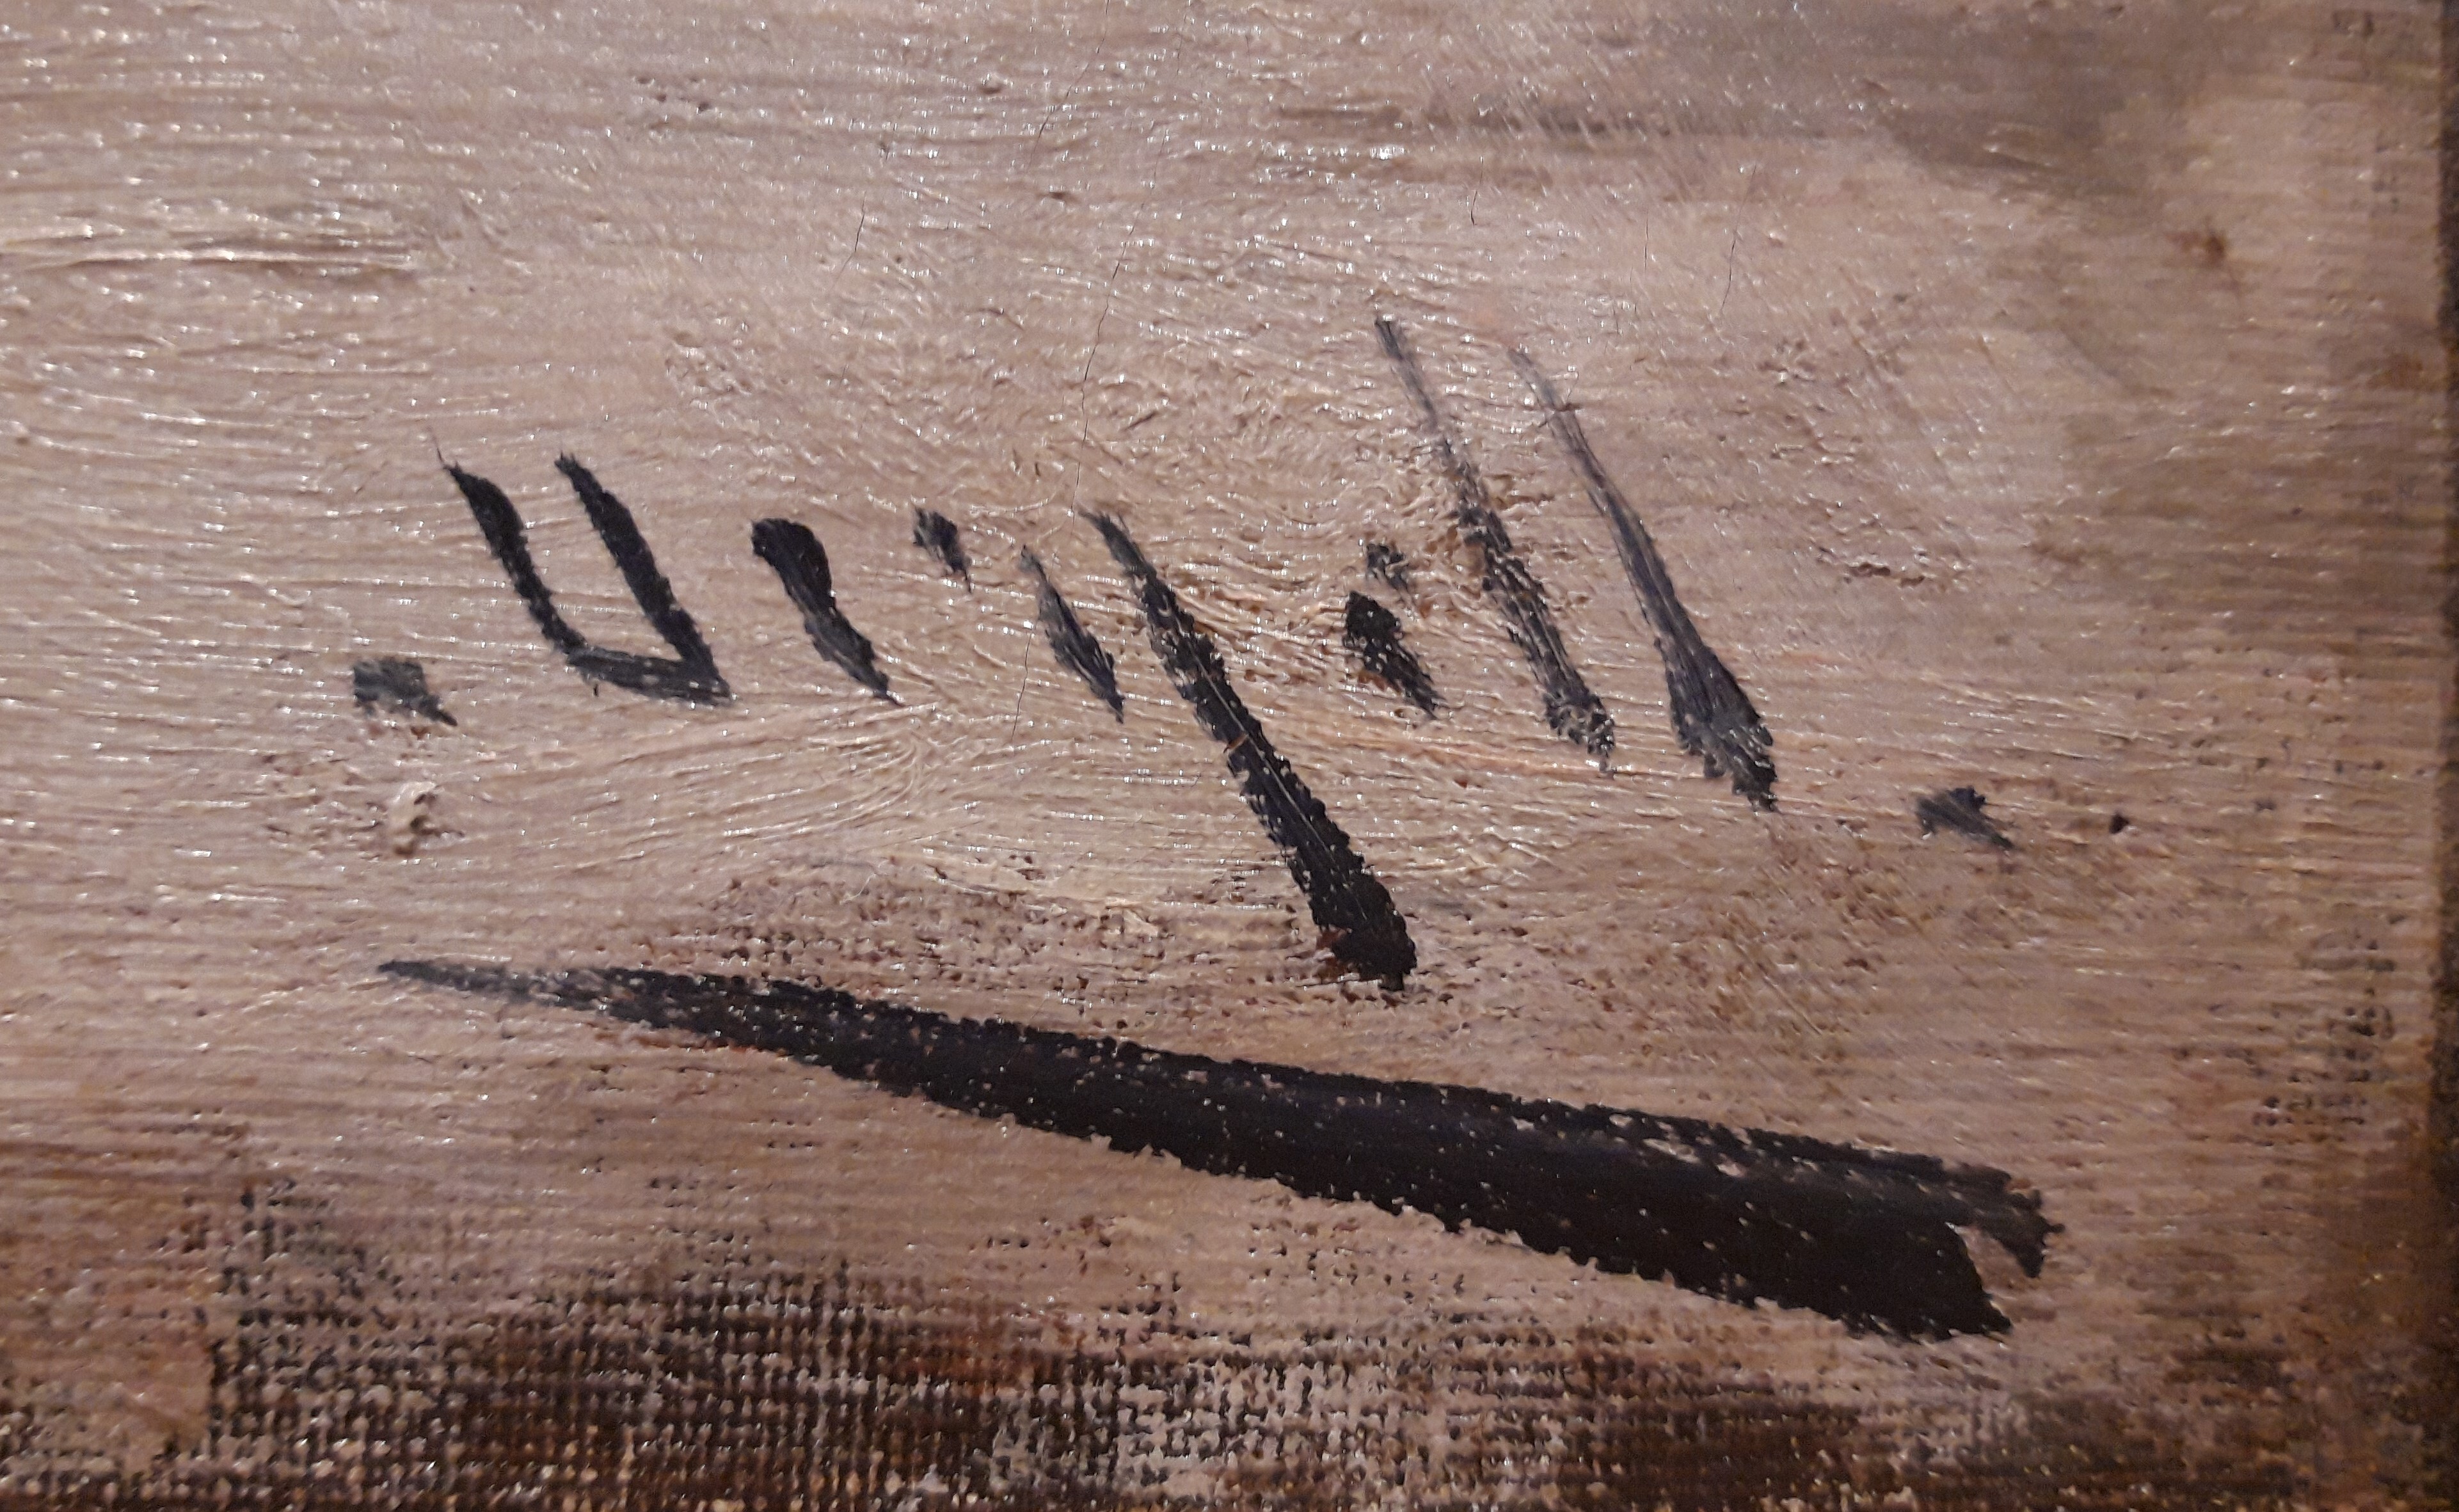
Signature of: modest urgell